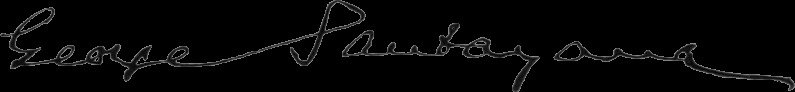
Signature of: george santayana